Question: What might the diagnosis be?
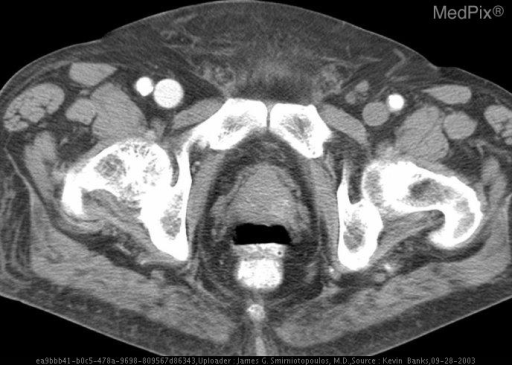
Answer: The possible diagnosis includes AVF.